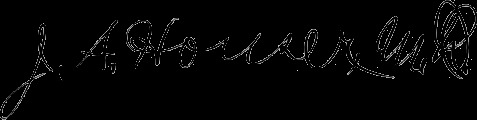
Signature of: james alfred houser